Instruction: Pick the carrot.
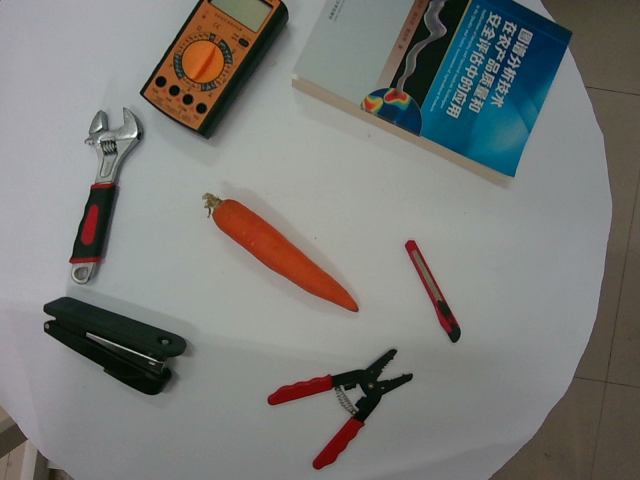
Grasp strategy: vertical